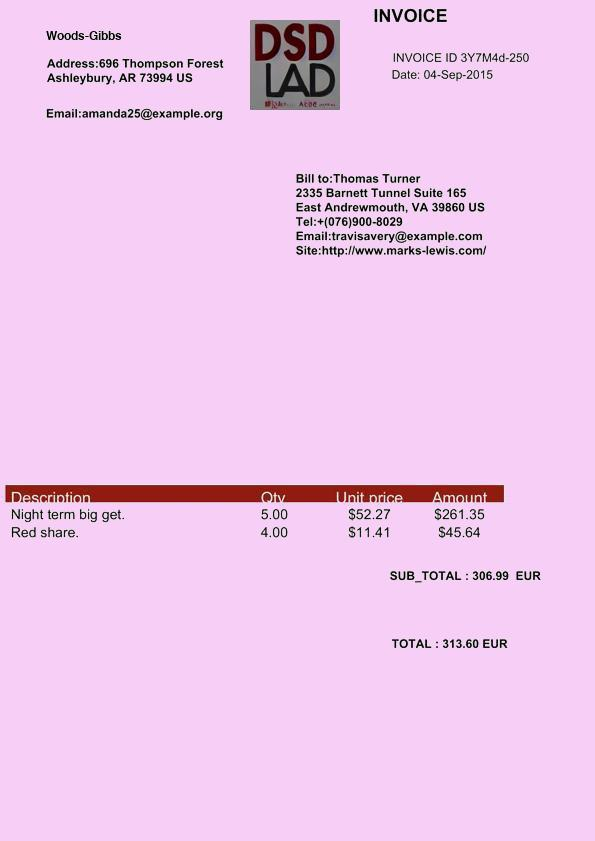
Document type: Invoice